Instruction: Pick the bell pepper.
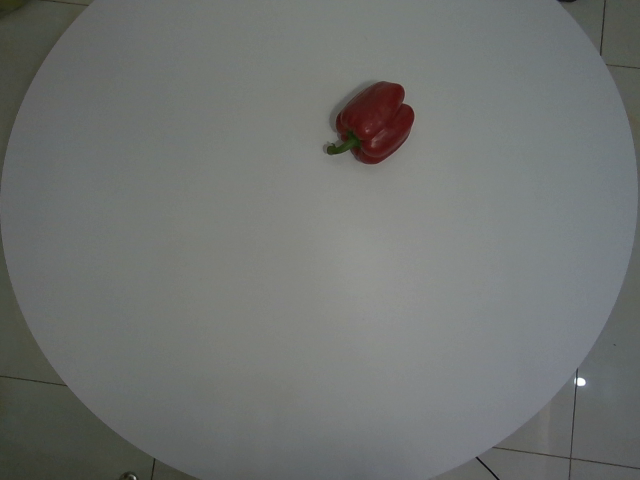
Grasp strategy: vertical